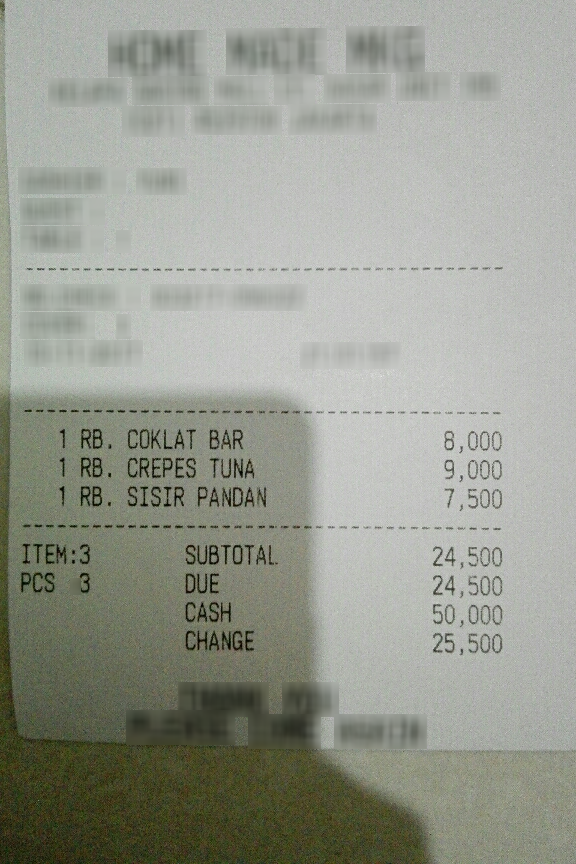
Receipt information:
subtotal: 24,500
total: 25,500
line_items: item_name: RB. COKLAT BAR
item_value: 8,000
item_quantity: 1
item_name: RB. CREPES TUNA
item_value: 9,000
item_quantity: 1
item_name: RISIR PANDAN
item_value: 7,500
item_quantity: 1